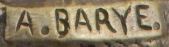
Signature of: alfred barye